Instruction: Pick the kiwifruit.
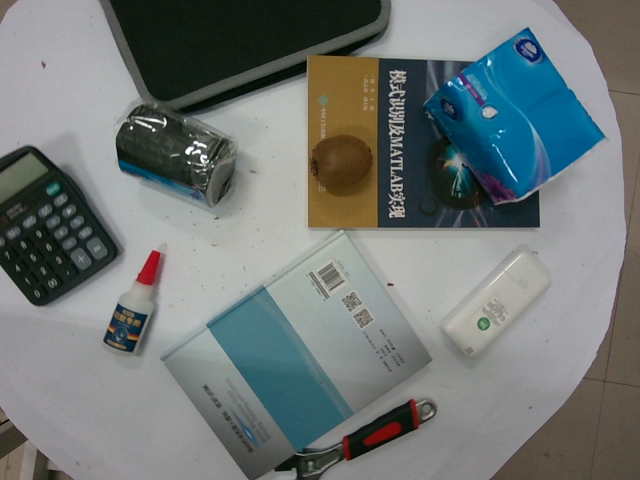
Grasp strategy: vertical